Question: What is the name of the tenant mentioned in the document?
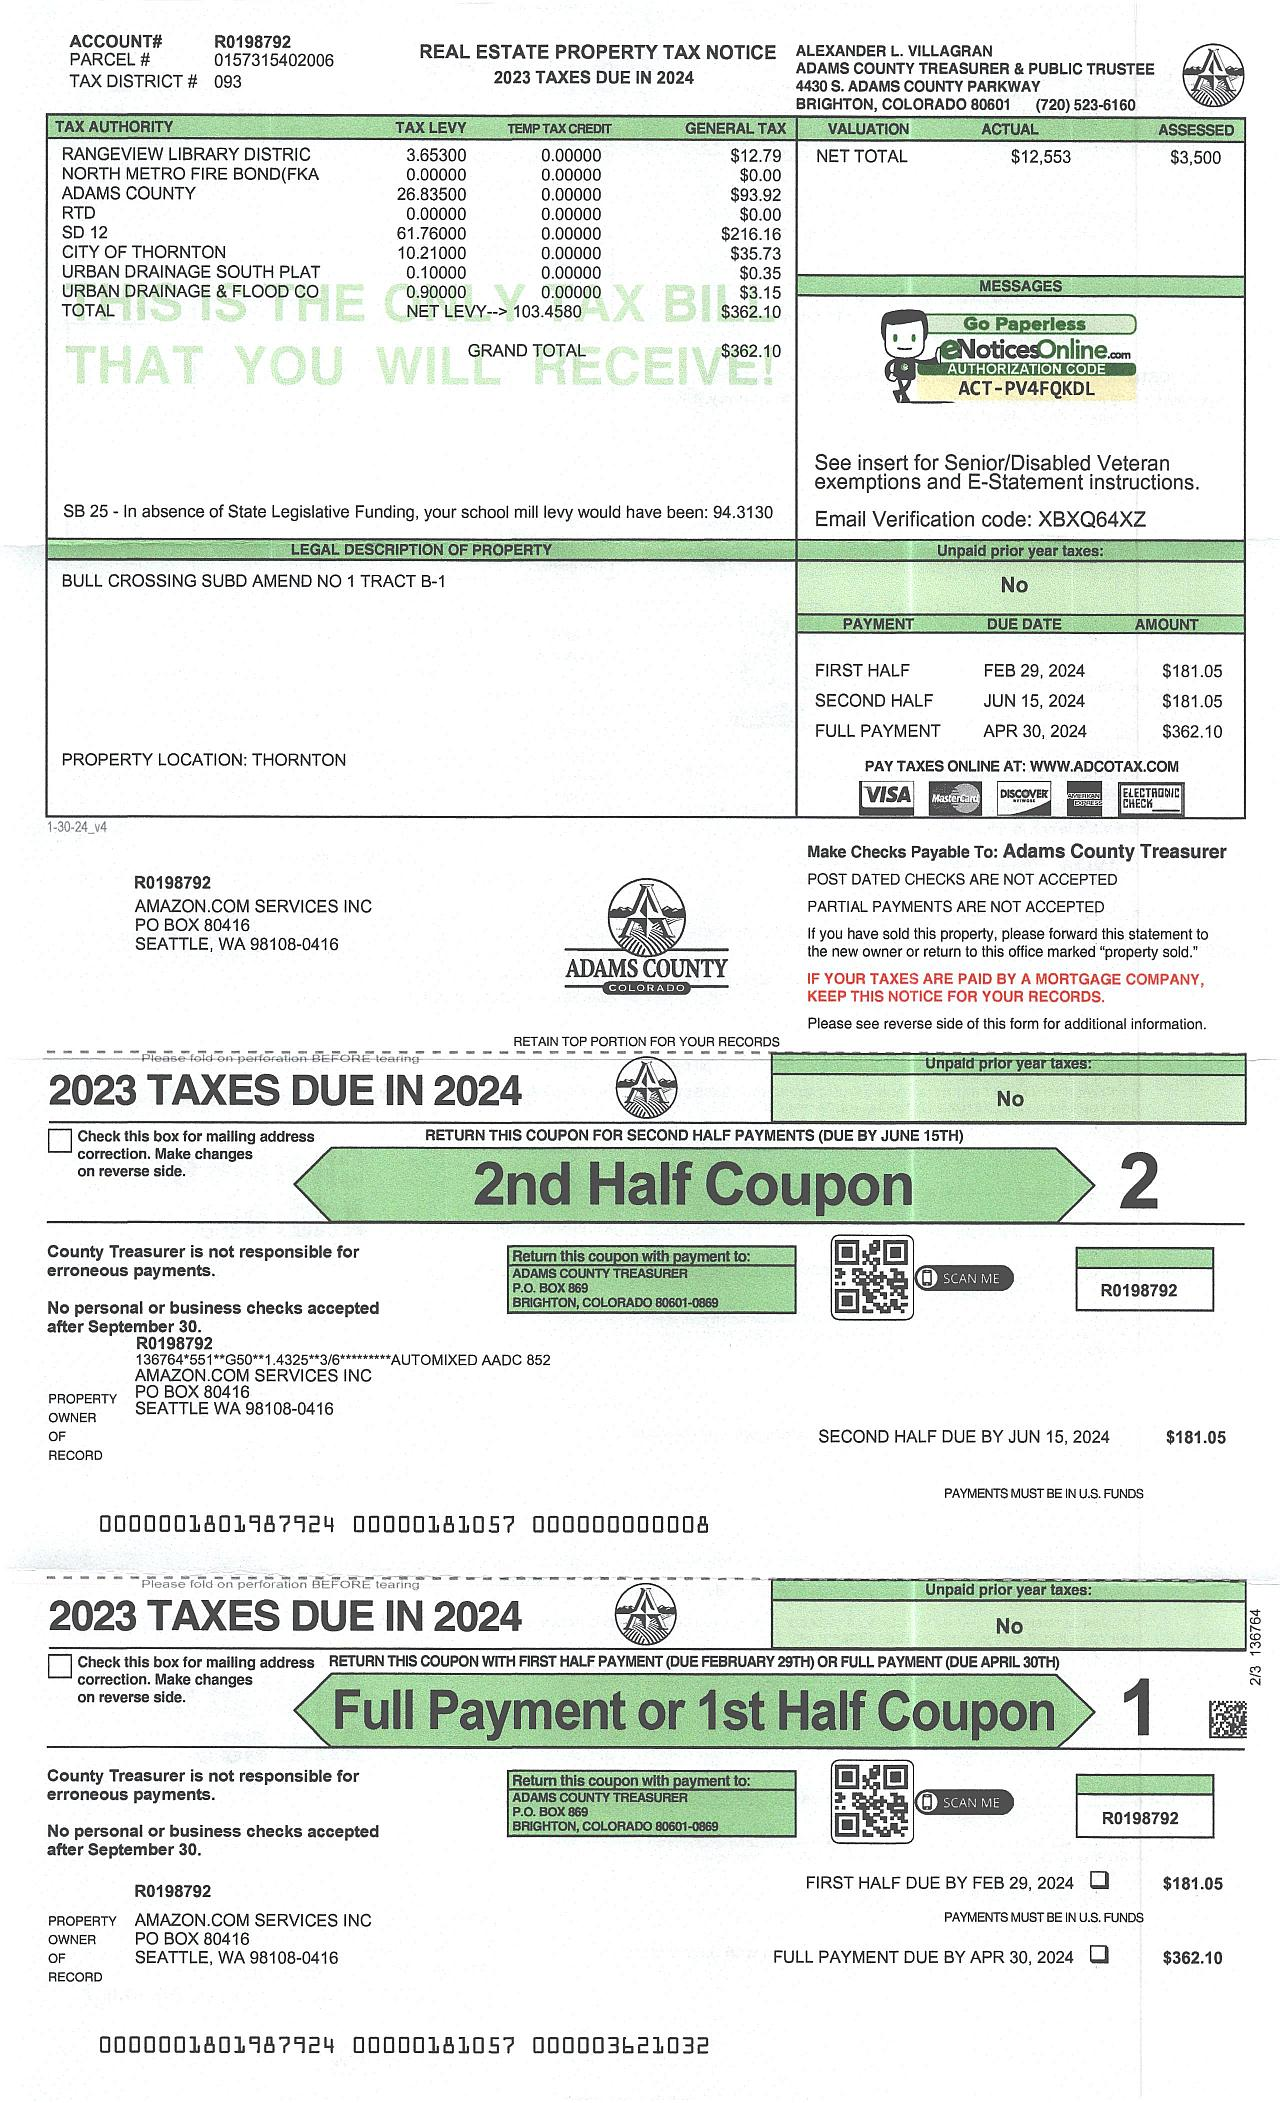
Answer: "AMAZON.COM SERVICES INC"